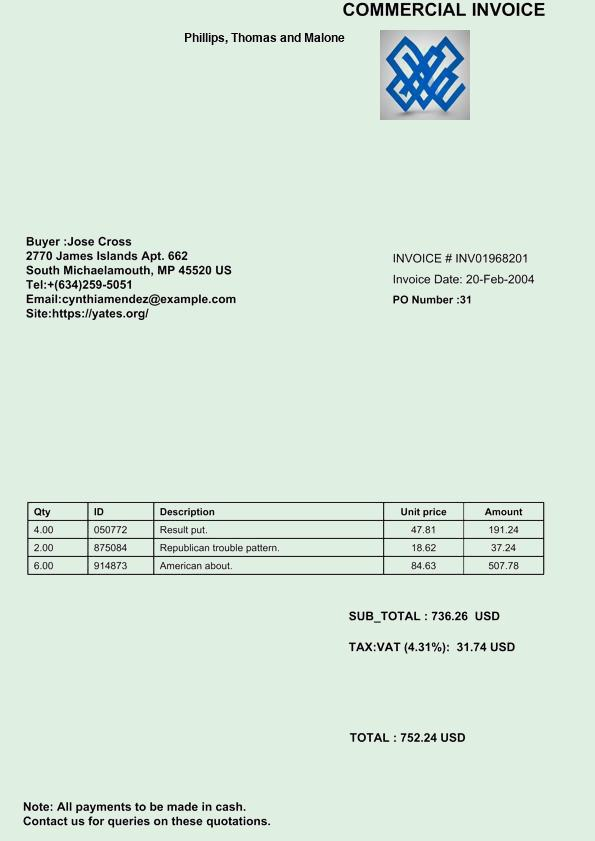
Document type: Invoice